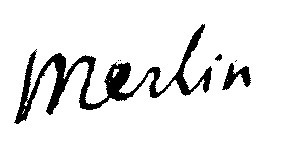
Signature of: philippe antoine merlin de douai